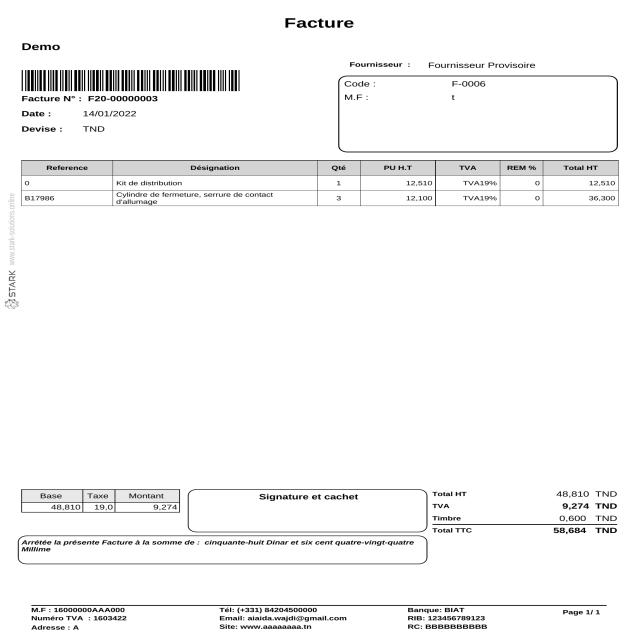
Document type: Invoice